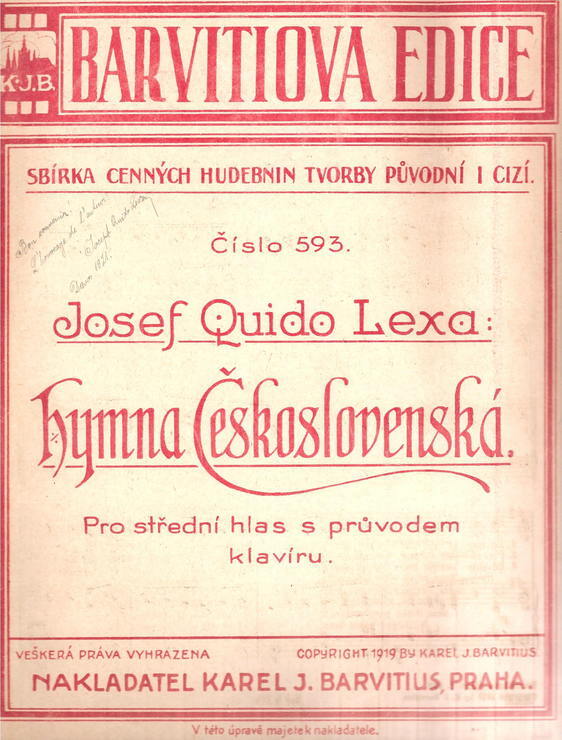
Signature of: josef quido lexa